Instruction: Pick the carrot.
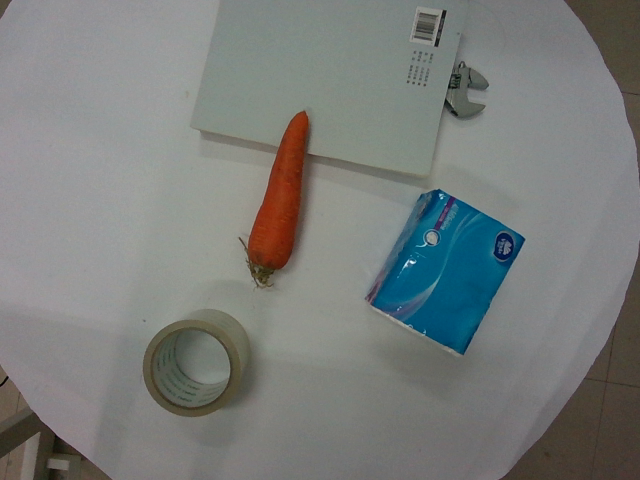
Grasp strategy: vertical